Question: What could the diagnosis suggest?
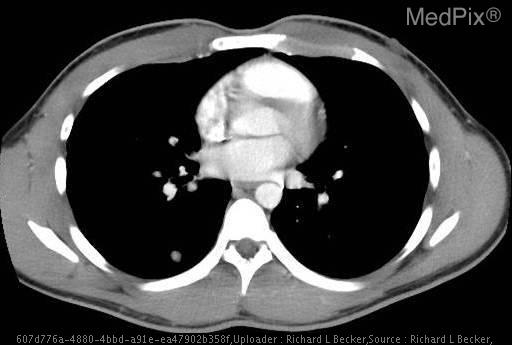
Answer: The possible diagnosis includes •  Germ cell tumor (likely non-seminomatous)
•  Stromal tumor
•  Lymphoma.